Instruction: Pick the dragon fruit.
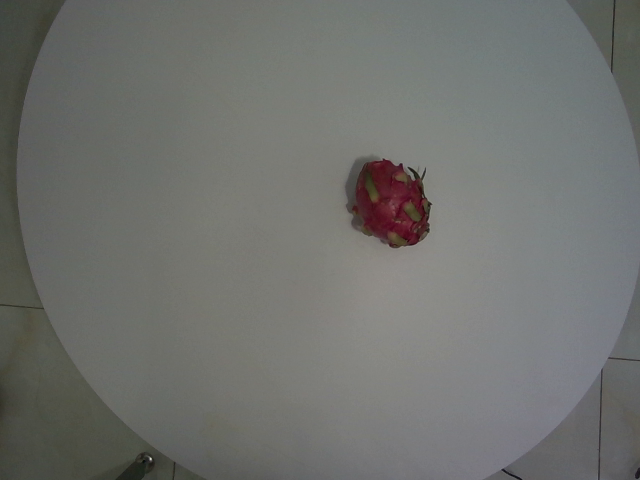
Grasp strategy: vertical